Question: Talk about the condition:
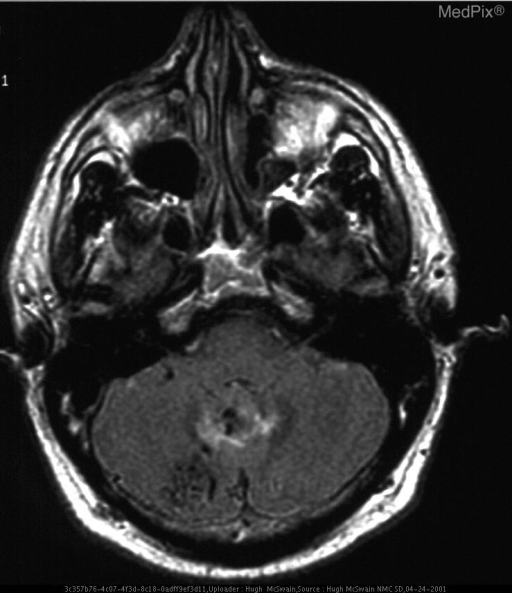
Answer: The disease is discussed as: ARTERIOVENOUS MALFORMATION (AVM)

Clinical Features:  AVMs are the most common symptomatic congenital vascular malformations.  The peak age at presentation is between 20 and 40.  Approximately 50% of patients with AVMs present with symptoms caused by hemorrhage (25% present with seizures).  The overall risk of hemorrhage from an AVM is estimated at 2% to 4% per year, cumulative.  98% of AVMs are solitary.  Multiple AVMs outside the setting of vascular neurocutaneous disorders such as Rendu-Osler-Weber and Wyburn-Mason syndromes are extremely uncommon.

Pathology:  AVMs are complex networks of abnormal vascular channels that consist of dilated arterial feeder(s) and draining veins, without intervening capillaries.  These vessels often demonstrate flow-induced angiopathic changes secondary to endothelial hyperplasia (flow-related” aneurysms in 10 - 20%).  AVMs may contain gliotic brain and hemorrhagic residua.  Atrophy of otherwise normal adjacent brain results from chronic regional arterial hypoperfusion and venous hypertension, as the AVMs steal vascular supply from adjacent brain tissue.

Imaging:  Intracranial AVMs are subdivided into parenchymal (pial or within the brain), and dural (outside the brain).  A mixed type occurs when a parenchymal AVM recruits dural vascular supply.  85% of AVMs are supratentorial.  On cerebral angiography an AVM appears as a tightly packed mass of enlarged feeding arteries that supply a central nidus, a plexiform web of small vessels.  One or more dilated veins drain the AVM nidus.  The main goals of the diagnostic imaging workup are to delineate the size of the AVM,  the eloquence of adjacent brain, and the pattern of venous drainage.  These 3 characteristics are used to determine the long-term risk of an untreated AVM, as the table below explains.

Table 1.  Spetzler AVM Grading System
Graded feature	             Points assigned
  Size
      Small (<3 cm)				1
      Medium (3-6 cm)			2
      Large (>6cm)				3

Eloquence of adjacent brain
      Noneloquent                		0
      Eloquent					1

Venous drainage
      Superficial only			        0
      Deep					        1

========================================

Spetzler grades range from 1 to 5.  A separate grade 6 is reserved for inoperable lesions.  Prospective studies have confirmed the accuracy and utility of the Spetzler grade in guiding patient management and estimating postoperative neurologic complications.